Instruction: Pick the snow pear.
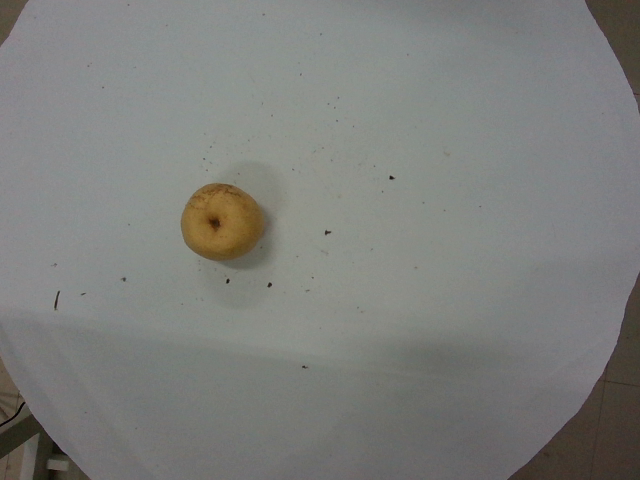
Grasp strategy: vertical